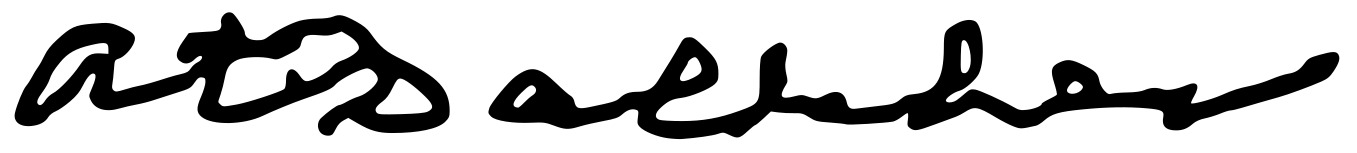
Signature of: atanas dalchev